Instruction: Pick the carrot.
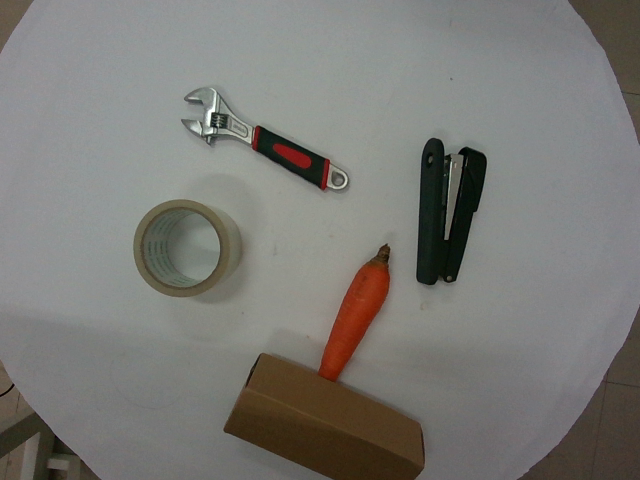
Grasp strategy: vertical